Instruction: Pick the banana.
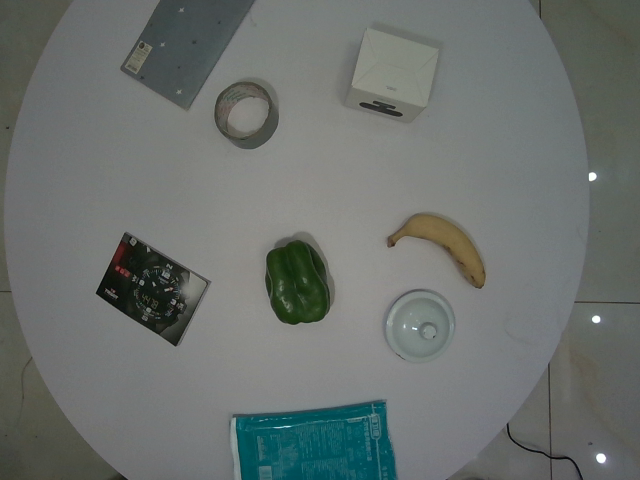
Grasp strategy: vertical